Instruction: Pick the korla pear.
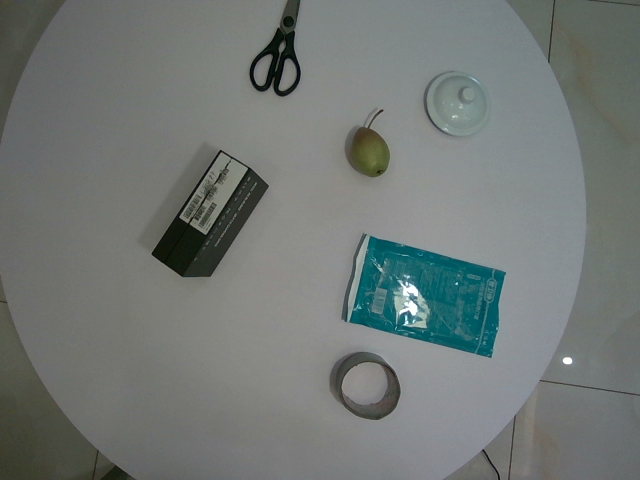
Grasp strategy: vertical